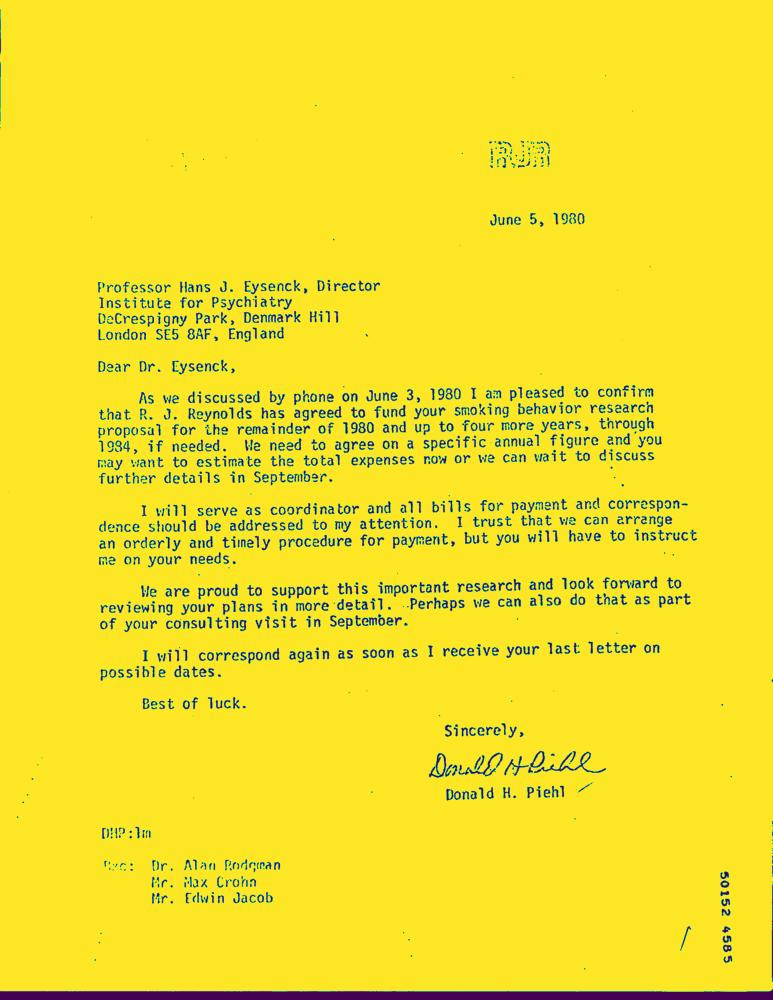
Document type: Letter-Doc